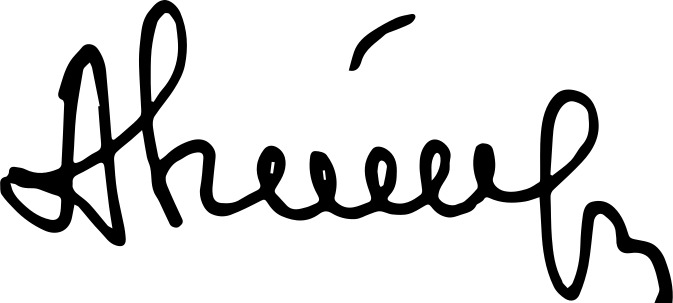
Signature of: aygün attar